Question: What appears to be the issue?
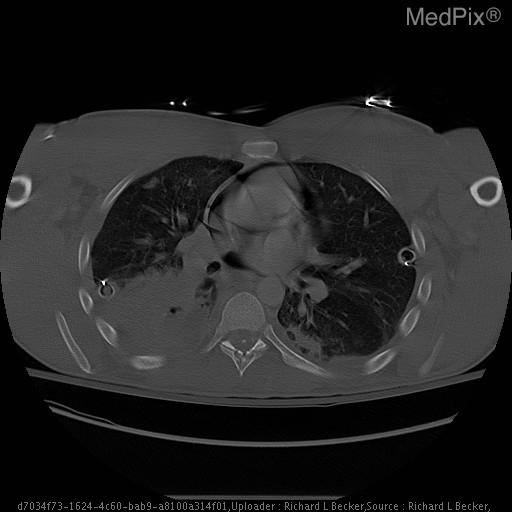
Answer: The findings suggest Thin rim of lucency surrounding the cardiac shadow. Previous Chest CT showed a small amount of pericardial air at the apex.. Subsequent CT images. The patient might have a history of 22 y.o. man with a history of polytrauma, gun shot wound to chest, 2 weeks ago, status post multiple right thoracostomy tube placements..